Question: Describe the condition in detail:
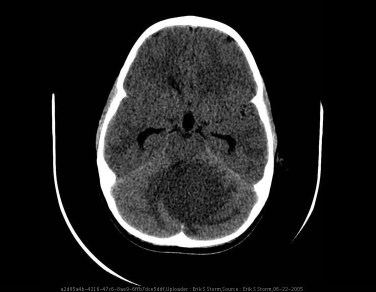
Answer: The disease is discussed as: Cerebellar  astrocytoma  accounts  for about 11 - 30% of primary CNS tumors in children, and has a post-resection survival of up to  94% at 10 years.  This tumor makes up about one-third of childhood posterior fossa tumors, typically presenting  late  in  the  first decade  or  in  the  early second decade.  These well-circumscribed masses are often completely  resected surgically,  with  no  other therapy required.

Cerebellar  astrocytoma  tends  to involve the hemispheres, although extension into or origin  within  the  vermis  or  even  the fourth  ventricle  have  been  described infrequently.  It may be predominantly cystic with a mural nodule (as shown in a  different patient,  Film .4), multicystic, or predominantly solid (diffuse) on CT or MR.  Recognizable cysts occur in up to 80%.   Histologically, most  are juvenile  pilocytic astrocytomas similar to those of the third ventricle region.   Diffuse  infiltrating  fibrillary  types occur  in  up  to  15%  of cerebellar astrocytomas and  have  a less favorable prognosis.    Frank   malignancy,   leptomeningeal seeding, and spontaneous hemorrhage are distinctly unusual.

Radiographically,  cerebellar  astrocytoma  arises  within  the cerebellar hemisphere and less  often  in the  vermis,  and  displaces the fourth ventricle without invading it.  On CT, 10-25% contain foci of calcification.  The mass is hypointense on T1-weighted  and  hyperintense on  T2-weighted MR, with one or more cystic components.  After contrast administration, the  mural  nodule  and/or  solid  components enhance, rendering nonenhancing cysts more conspicuous.

In  children, vermian or diffuse astrocytoma or those involving the fourth ventricle may mimic medulloblastoma or ependymoma.  In older    adolescents    or    adults,   hemangioblastoma   may   present as a cystic mass indistinguishable from cerebellar astrocytoma.  Metastasis  is  the most  common  posterior  fossa  neoplasm in adulthood.  Rarely vascular malformation,  abscess,  or   lymphoma   might   have   a   similar radiographic appearance.